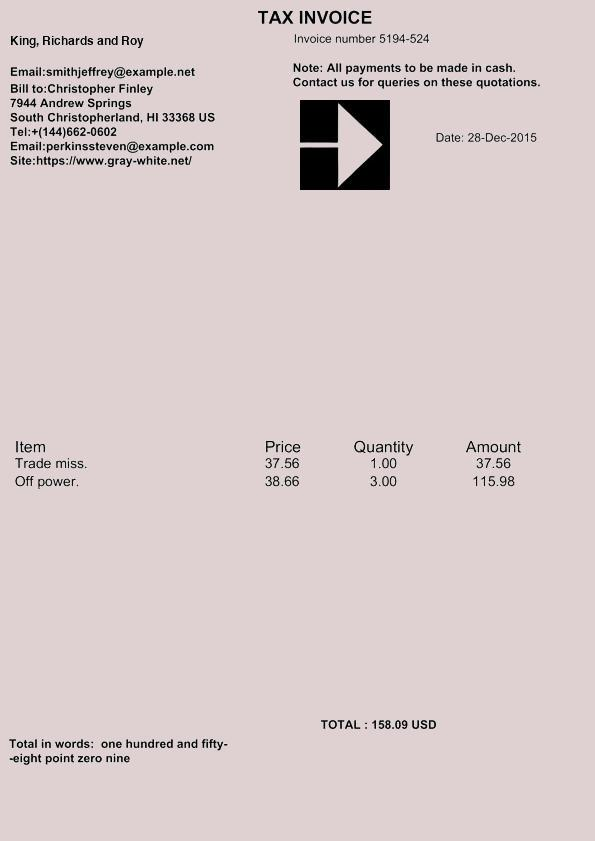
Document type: Invoice